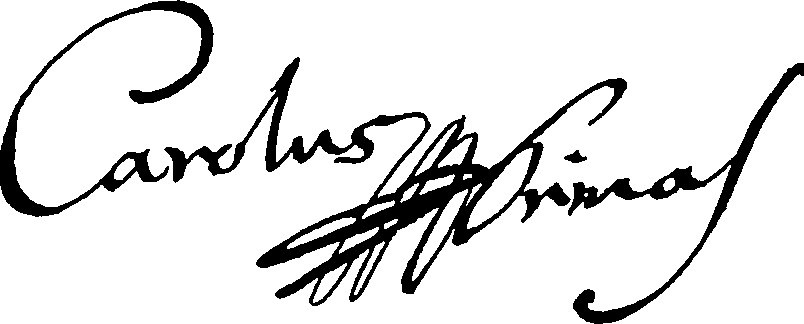
Signature of: archduke karl of austria este